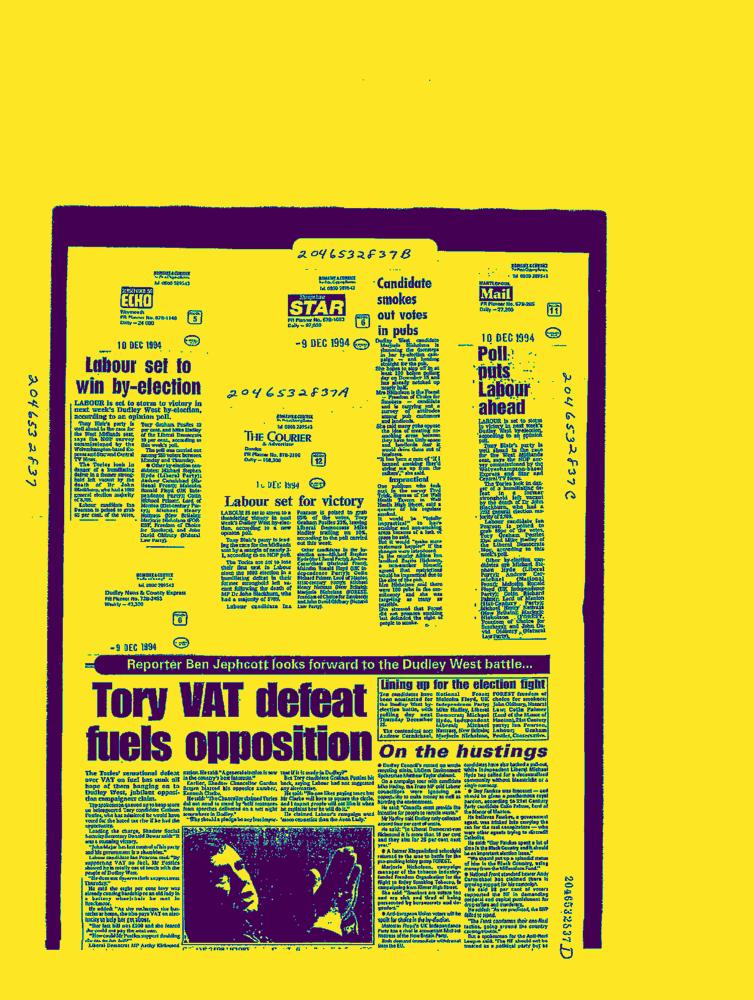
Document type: News-Article